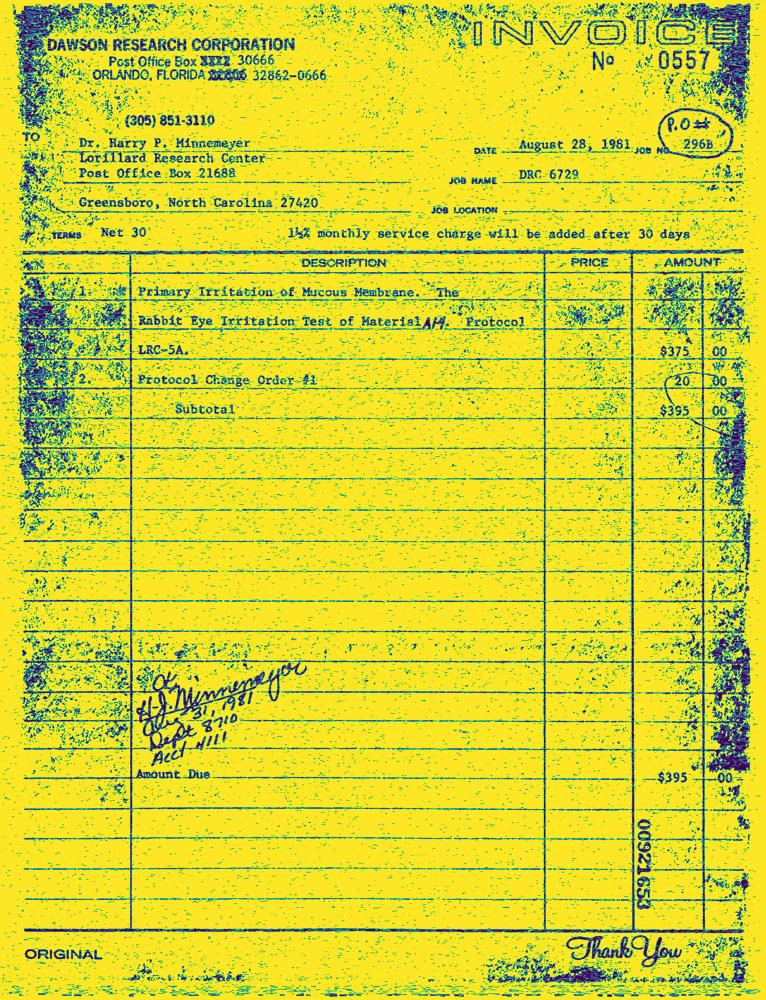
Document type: Invoice-Doc